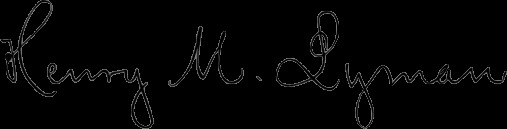
Signature of: henry m lyman